Question: What might the diagnosis be?
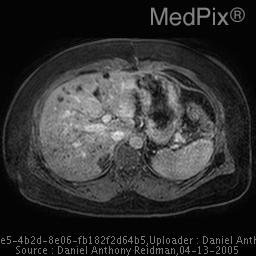
Answer: The possible diagnosis includes Numerous hepatic cysts
Polycystic liver disease
Hepatic microabscesses
Multiple metastases
Choledochal cyst 4-5.